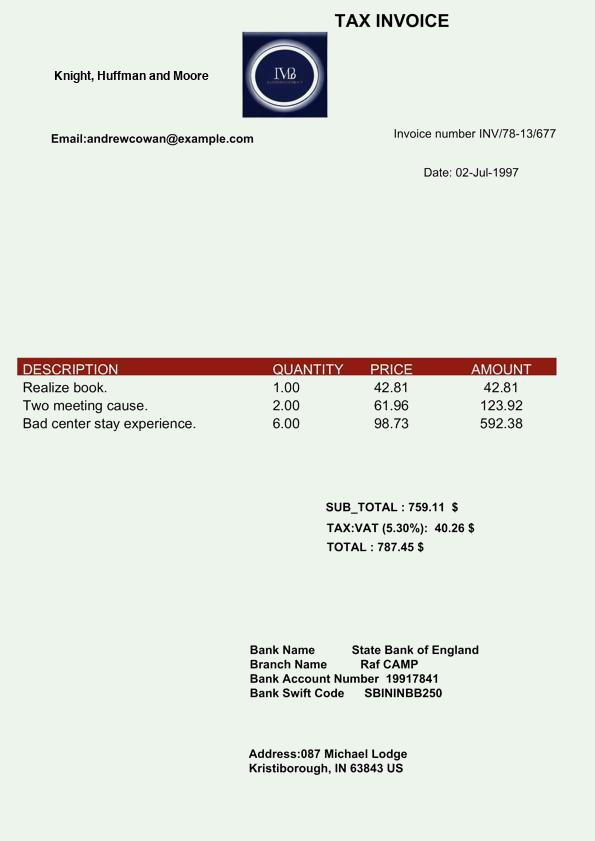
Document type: Invoice